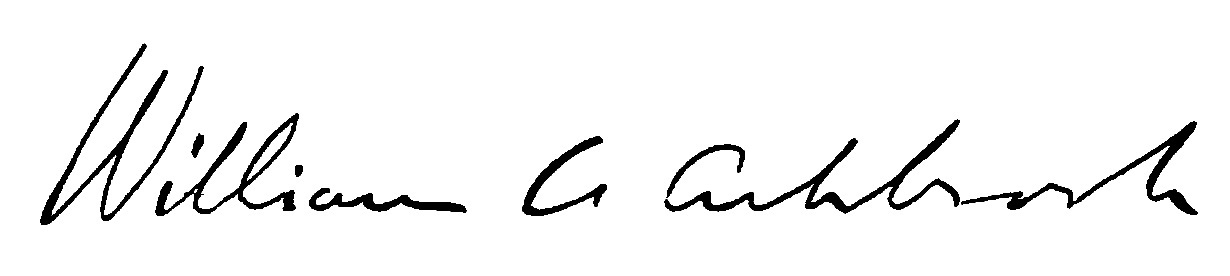
Signature of: william a ashbrook